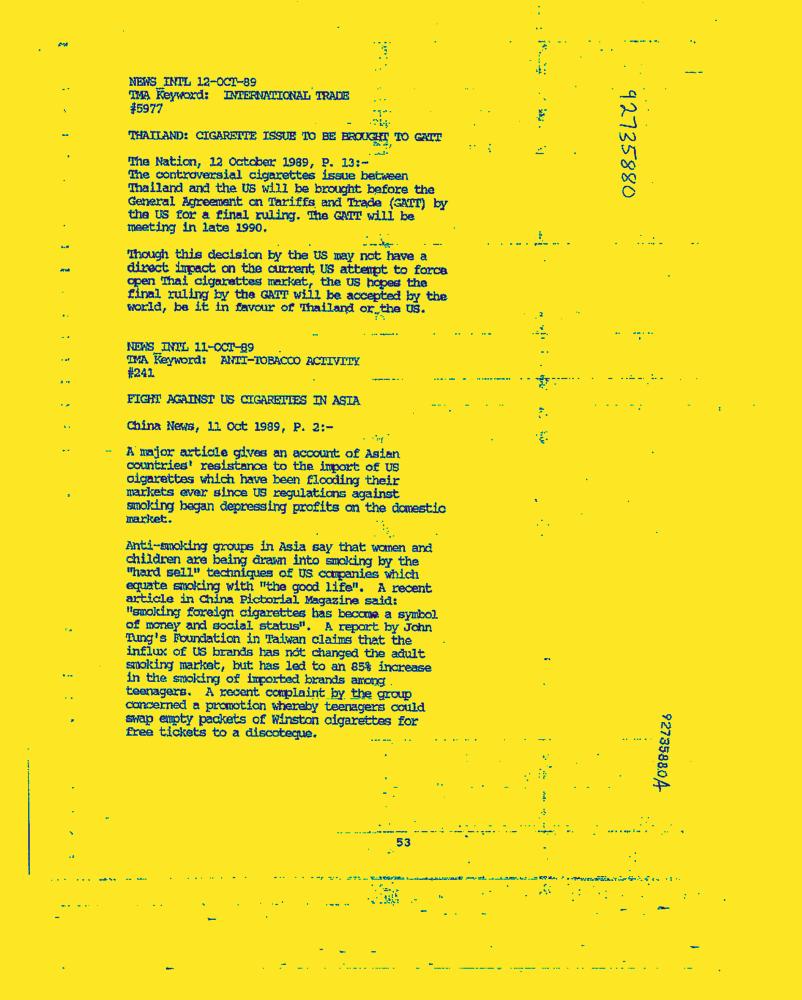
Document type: News-Article